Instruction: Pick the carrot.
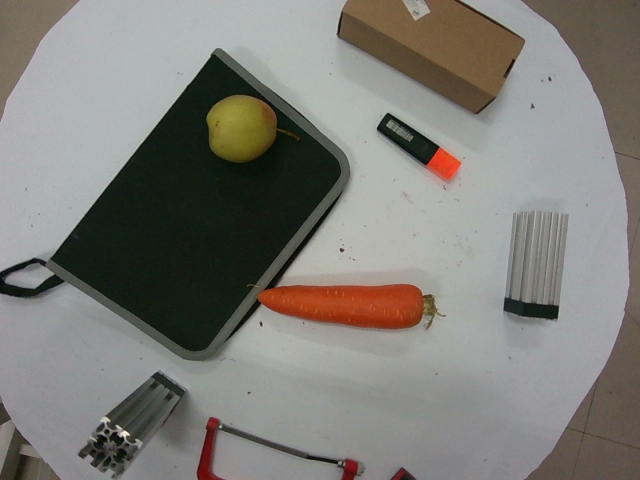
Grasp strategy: vertical